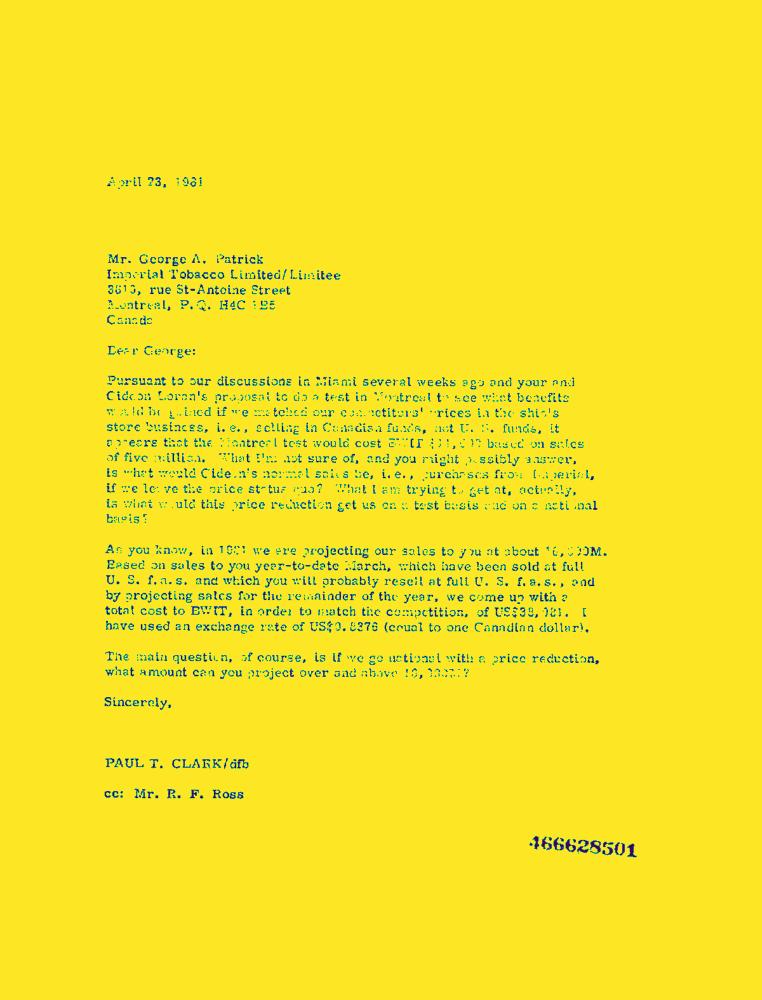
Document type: Letter-Doc